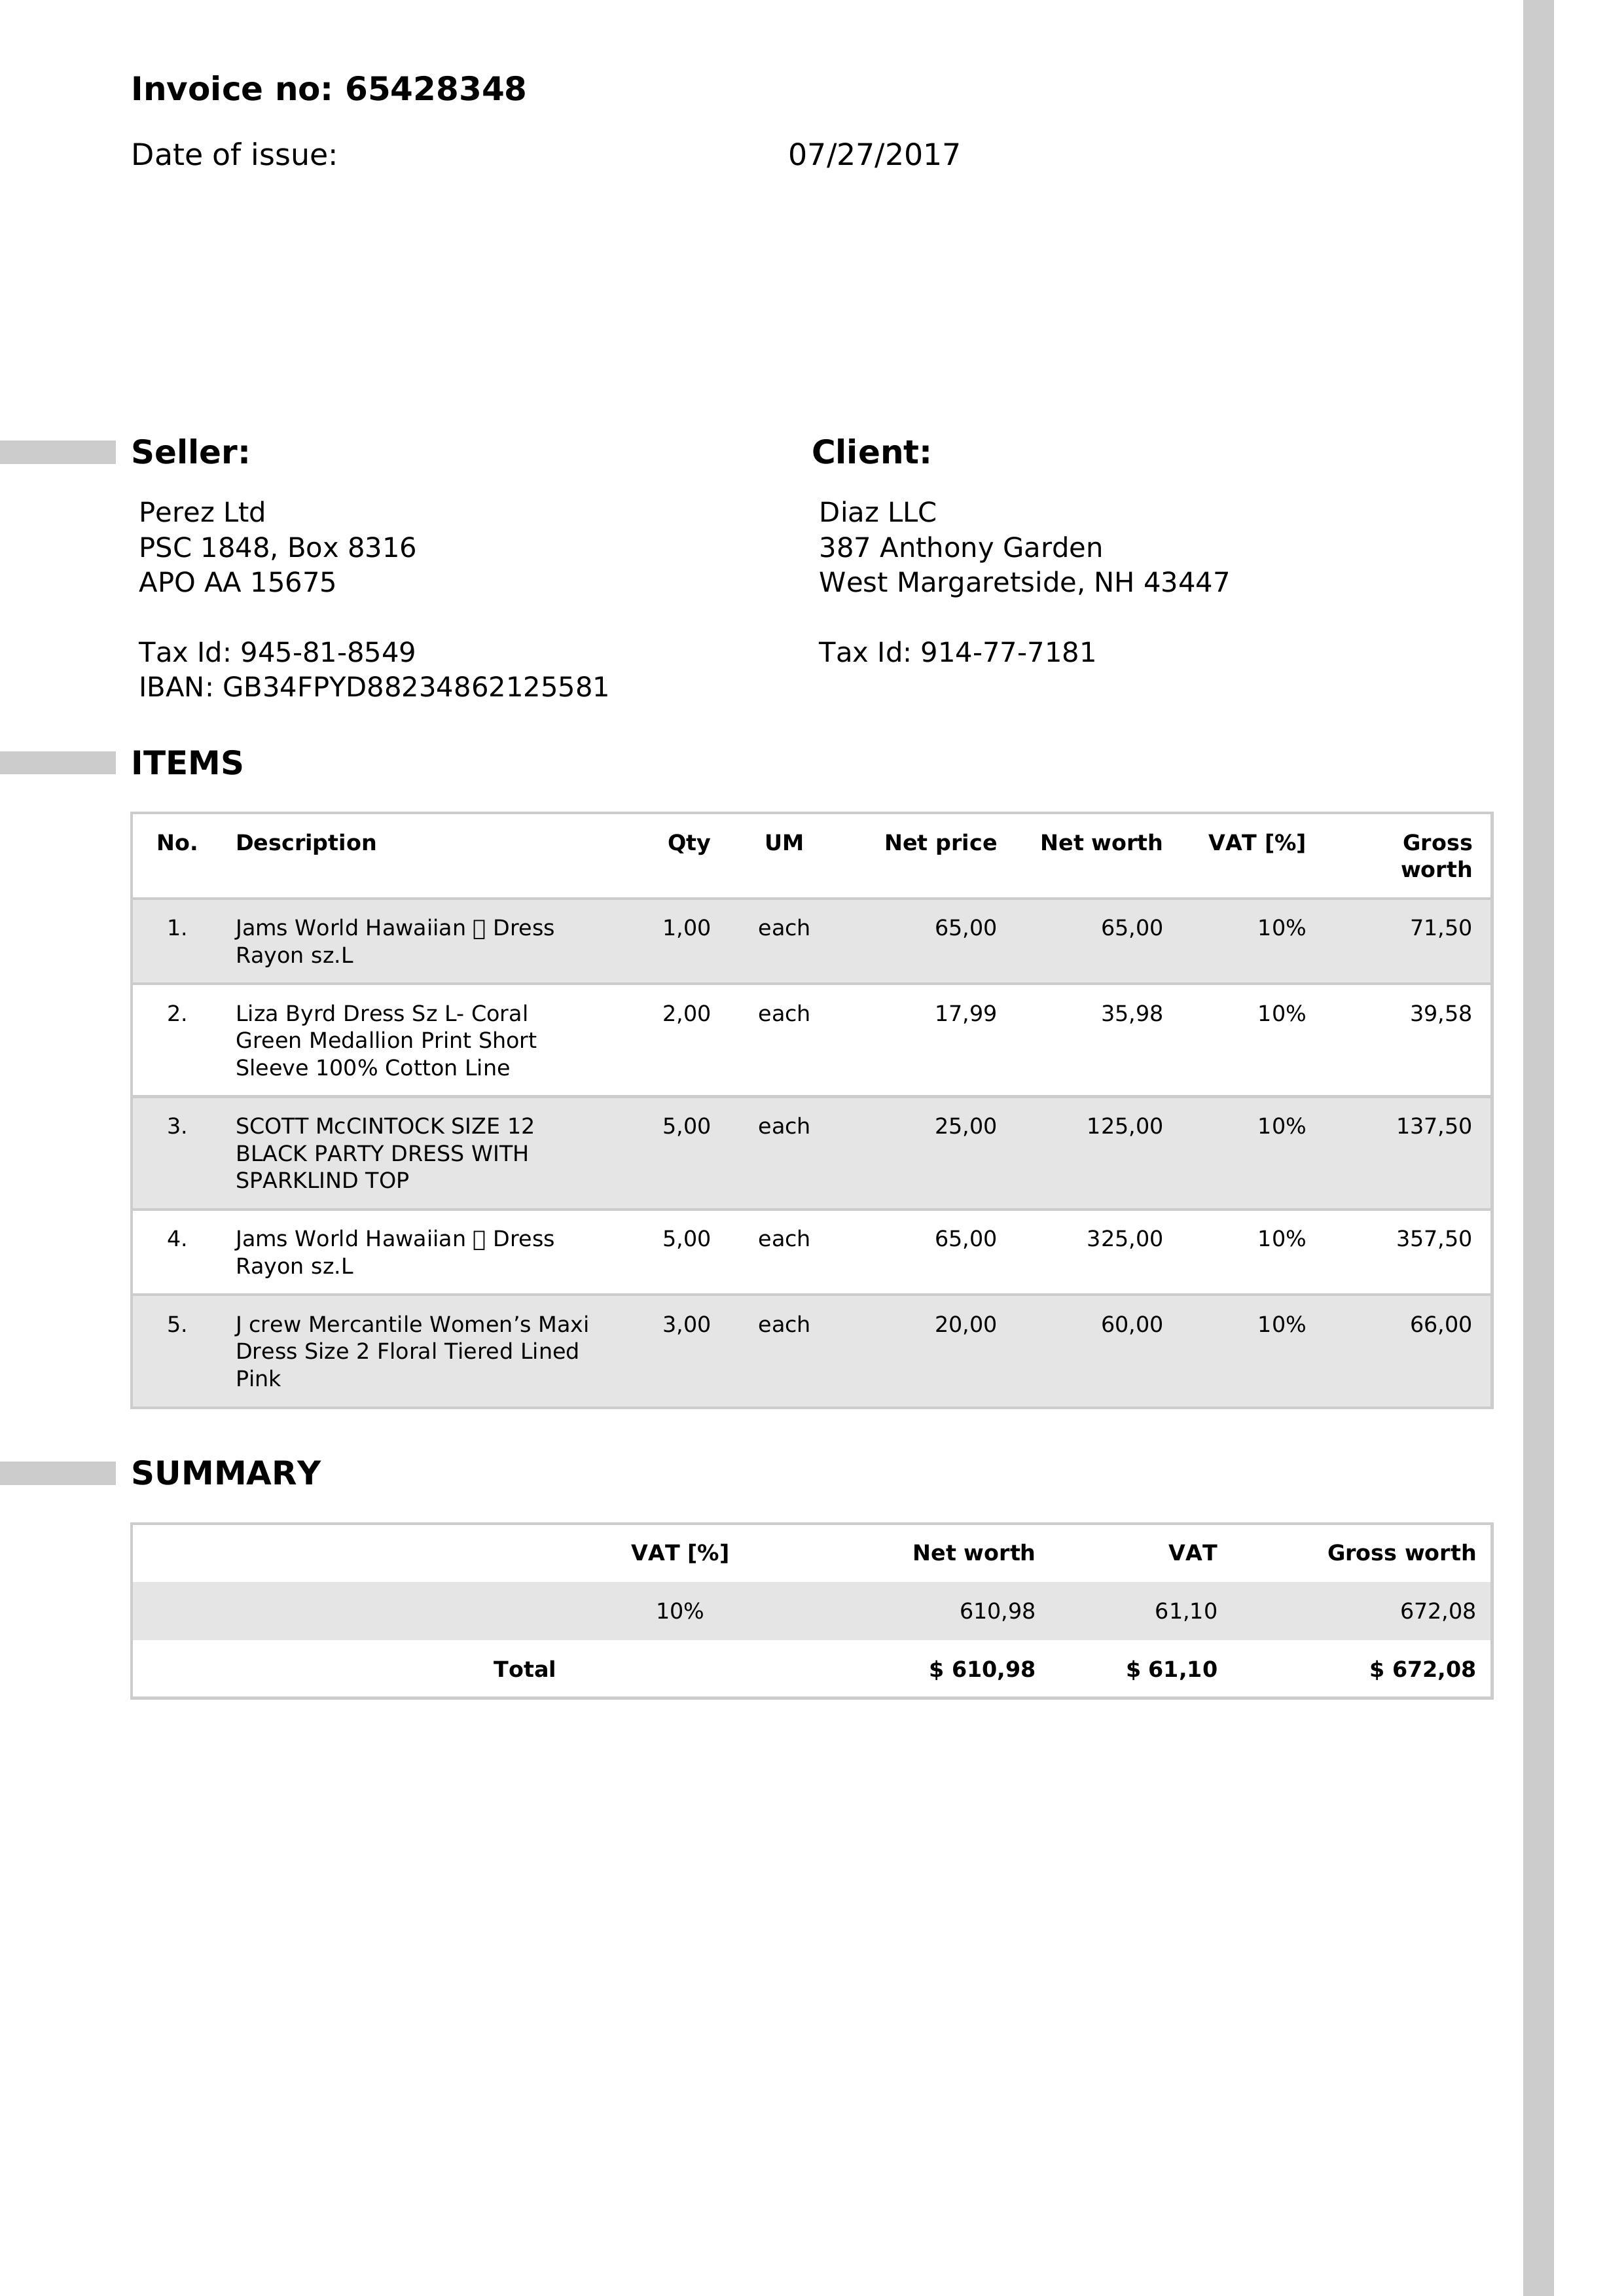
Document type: Invoice